Question: What could the diagnosis suggest?
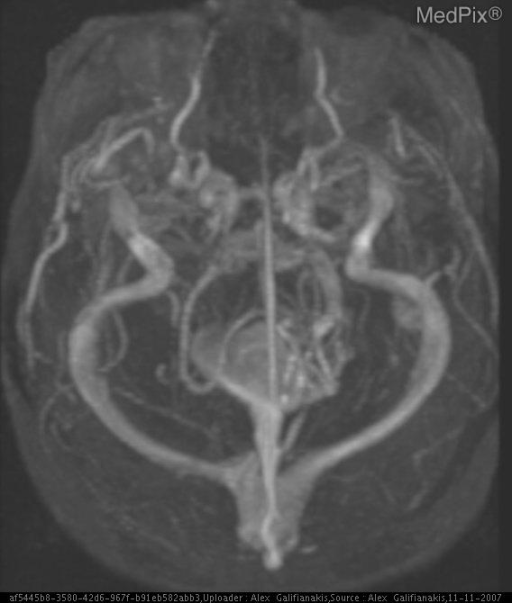
Answer: The possible diagnosis includes Without the provided history, this radiographic finding is concerning for aspiration of contrast or other radio-opaque material..